Question: Explain the disease:
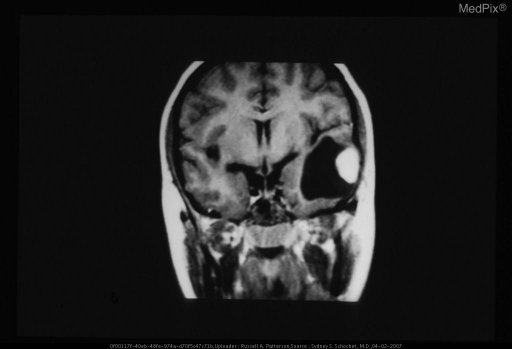
Answer: The disease is discussed as: Neoplasm Name: Pilocytic Astrocytoma

Synonyms: Juvenile pilocytic, spongioblastoma

ICD-O code:

Cell of Origin: Astrocyte

WHO Grade(s): Grade 1

Genetics and Associations: Occures in the optic nerve in NF-1

Demographics (Age, Sex, Incidence): Most common in childhood, with a peak incidence 9 - 15 years. Slight female predilection (13:9 F>M). Accounts for approximately 1/3 of pediatric posterior fossa neoplastic masses.

Common Locations: Cerebellum >> hypothalamus > brainstem, cerebral hemisphere, spinal cord

Gross Appearance: Circumscribed with very narrow zone of infiltration, mural nodule and fluid collection ("cyst")

Histology: biphasic with dense and loose areas, microcysts, Rosenthal fibers

Special Stains:

Radiology: "cyst with nodule" showing intense enhancement of nodule on MR and CT. Largely hypovascular or avascular on angiography

Progression: Does not progress

Prognosis and Treatment: Surgical resection is often curative

COMMENTS: Most benign of astrocytoma types, most common subtype of astrocytoma in posterior fossa in children, most common type of hypothalamic glioma